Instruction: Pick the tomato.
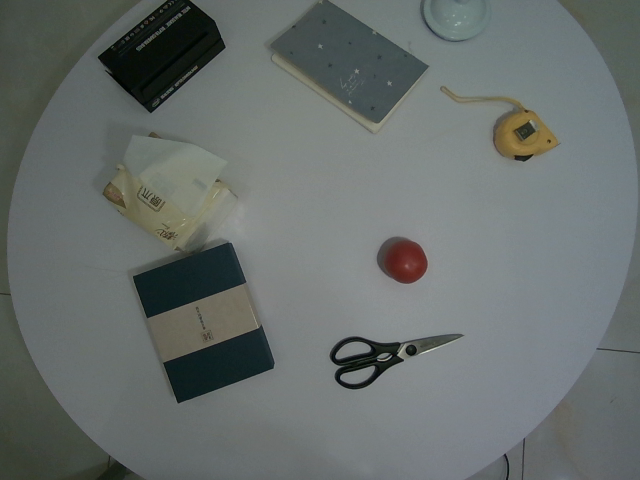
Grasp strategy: vertical